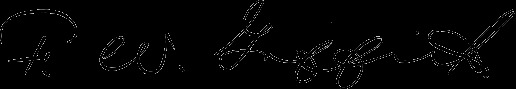
Signature of: frederick w griffith